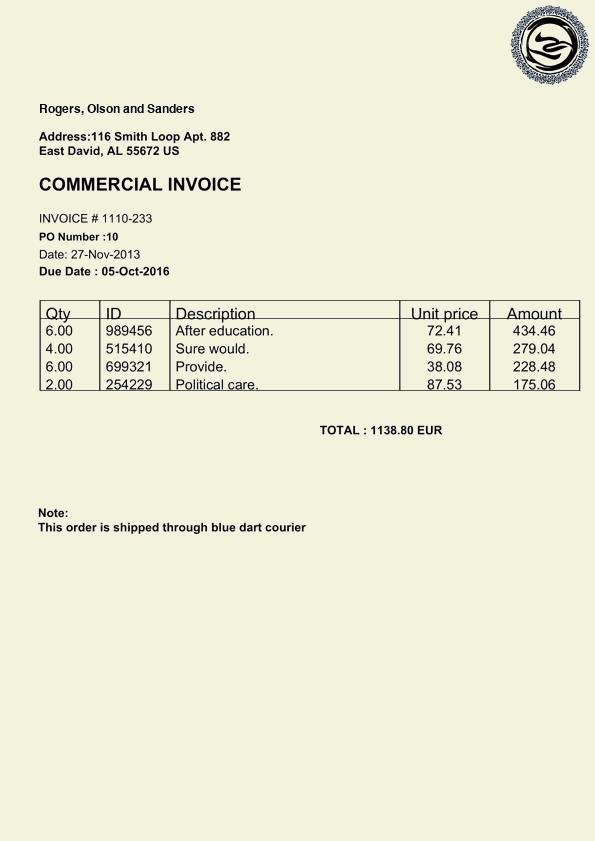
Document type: Invoice